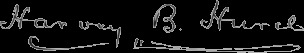
Signature of: harvey b hurd